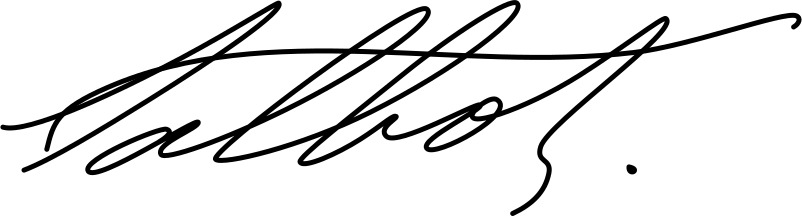
Signature of: talbot